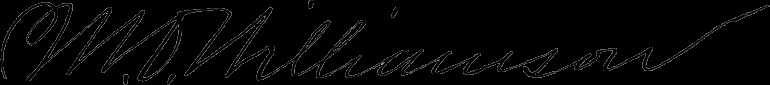
Signature of: moses o williamson